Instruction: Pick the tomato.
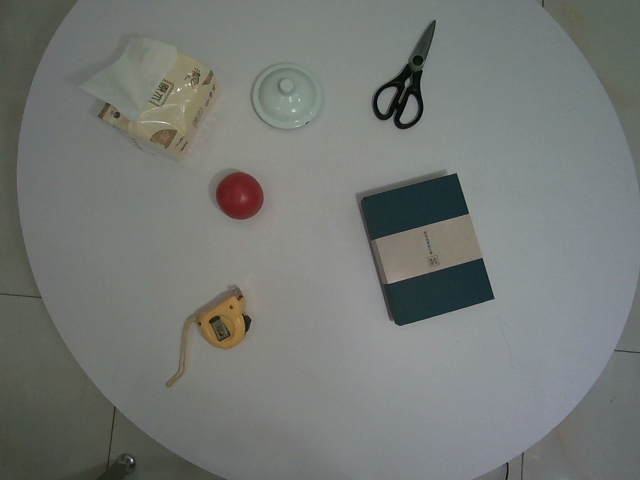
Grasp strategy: vertical